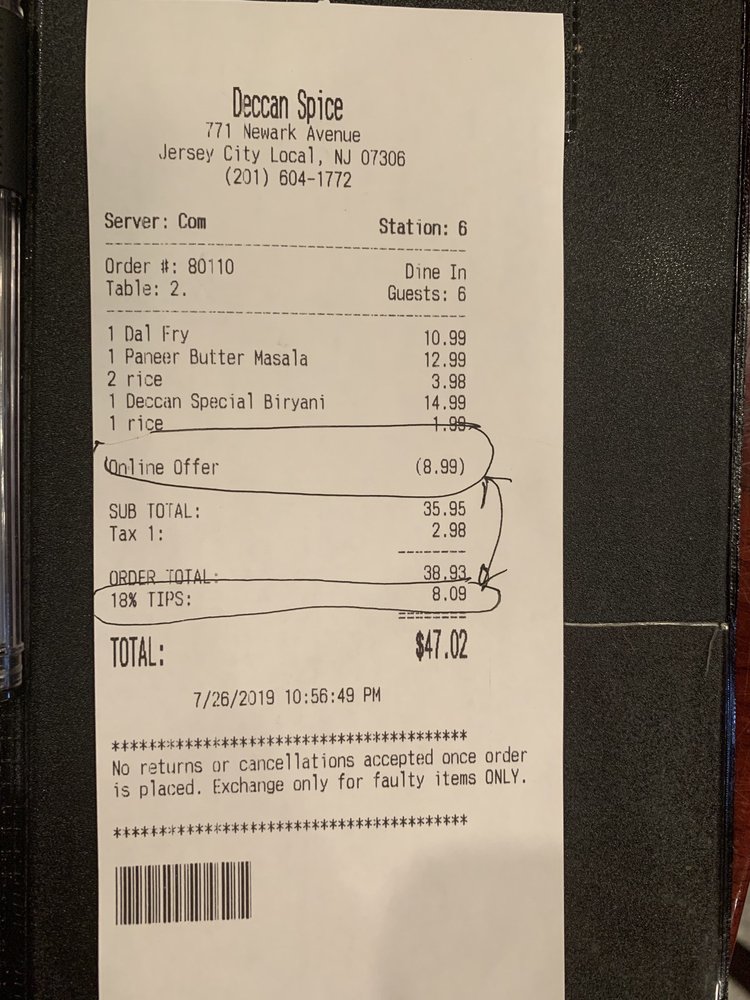
gt_parse: date: 7/26/2019
criticals: name: TOTAL
price: $47.02
store: Deccan Spice
tell: (201) 604-1772